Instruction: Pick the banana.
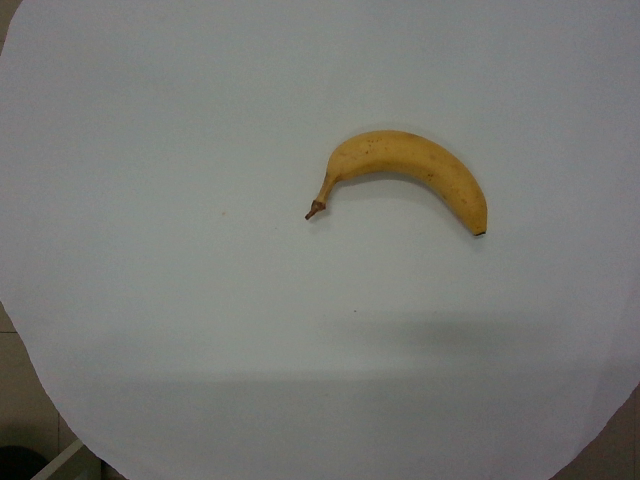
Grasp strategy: vertical